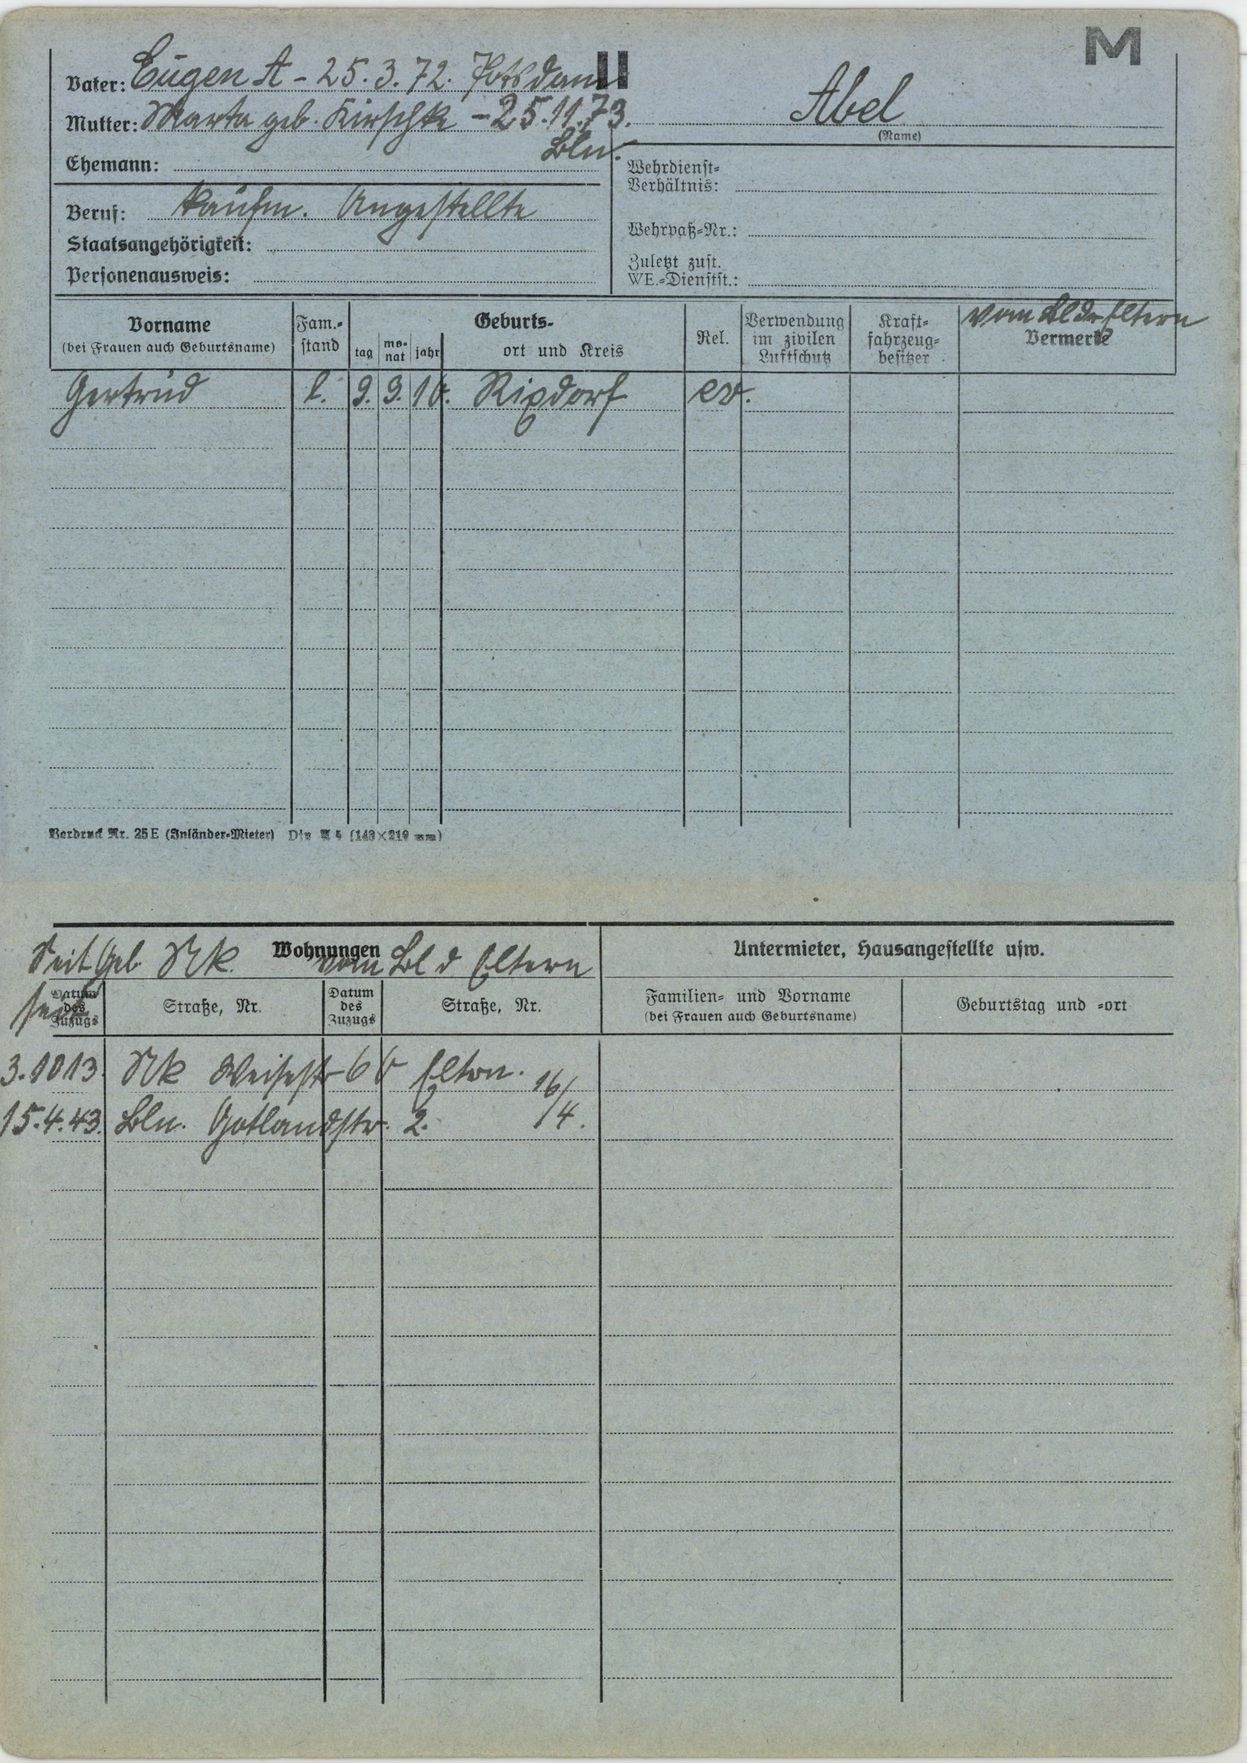
Abel